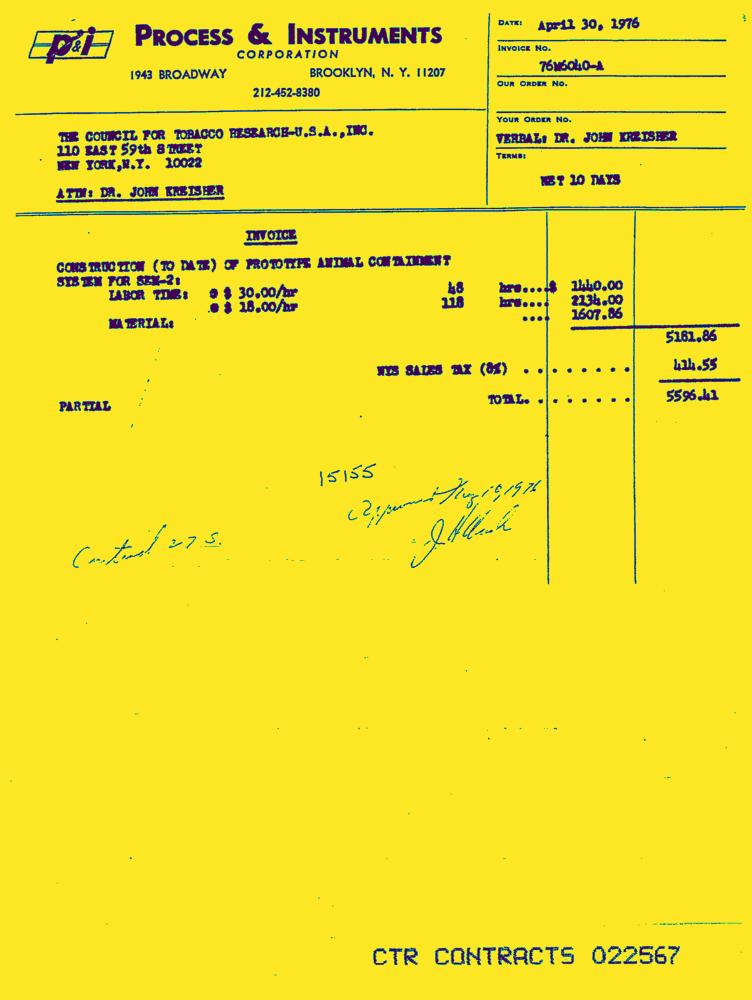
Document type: Invoice-Doc